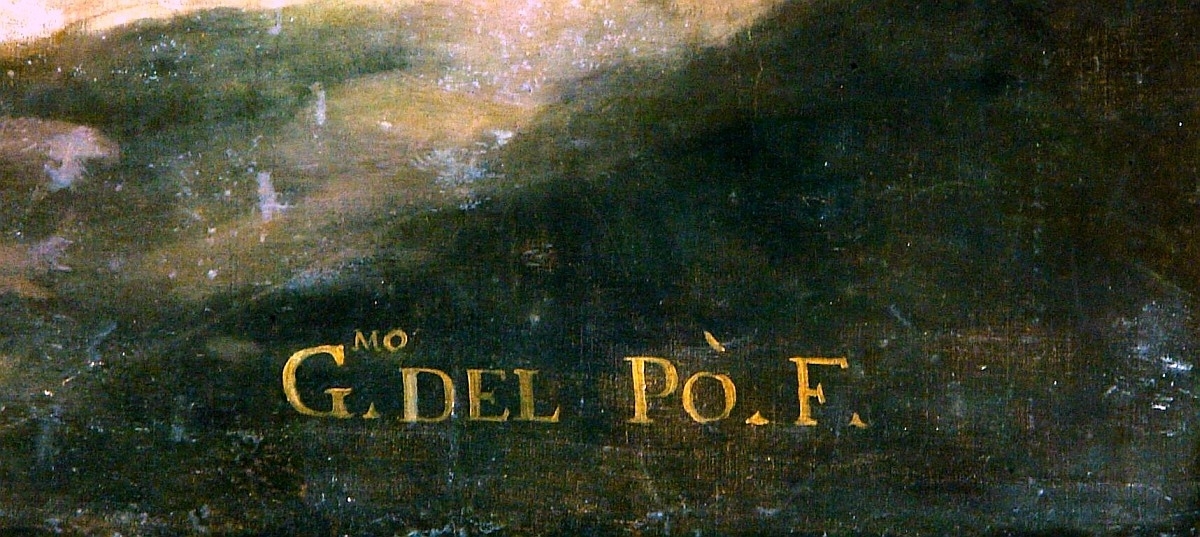
Signature of: giacomo del pò